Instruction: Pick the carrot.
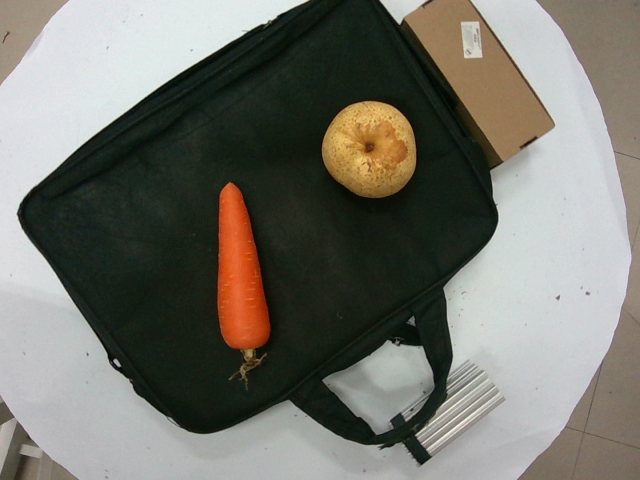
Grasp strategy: vertical